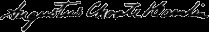
Signature of: augustus choate hamlin